Question: What might the diagnosis be?
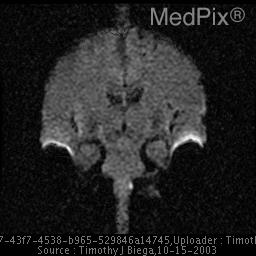
Answer: The possible diagnosis includes Left PICA infarct
Left Vertebral Dissection.